Question: Explain the disease:
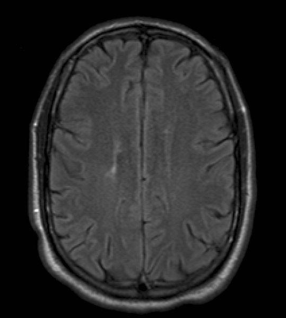
Answer: The disease is discussed as: Monocular Blindness - Optic nerve proximal to Chiasm
• Retinal Detachment
• Central Retinal Artery/Vein Occlusion
• Optic Neuritis
• Trauma
• Tumor

Bitemporal Hemianopsia - Suprasellar lesion behind chiasm
• Pituitary Adenoma

Homonymous Hemianoposia - Distal to Chiasm:
• 40% Occipital, 25% Temporal, 5% optic tract and LGB
• 70% infarcts, 15% neoplasms, 5% hemorrhage, ??% trauma
>>>PCA infarct
>>>MCA infarct
>>>AChA infarct (Eur Neurol 2000;43(1):35-8)
>>>Watershed Infarcts (Acta Med Scand 1984;216(4):417-22)
>>>Carotid Dissection (J Neuroophthalmol 1999 Jun;19(2):136-9)
>>>Chiropractic Manipulation (Am J Ophthalmol 1997 Jun;123(6):851-2)
• Lateral Geniculate Body (LGB)
• Occipital Infarct
>>>Unilateral progressing to Bilateral (J Neurol Neurosurg Psychiatry 1983 Jan;46(1):78-80)

Quandrantanopsia - Optic Radiations distal to LGB (Lateral Geniculate Body)  Lesions in Myer's loop cause a superior quadrantanopsia.

Test yourself:
http://www.thinkingmedicine.com/elearning/vfield/
http://www.thebarrow.org/Education_And_Resources/Barrow_Quarterly/205263
http://en.wikipedia.org/wiki/Lateral_geniculate_nucleus
http://en.wikipedia.org/wiki/File:ERP_-_optic_cabling.jpg
http://www.ihrfoundation.org/intracranial/hypertension/info/C68/
http://www.osnsupersite.com/view.aspx?rid=29843
http://www.reingoldeyecenter.com/glaucoma.aspx